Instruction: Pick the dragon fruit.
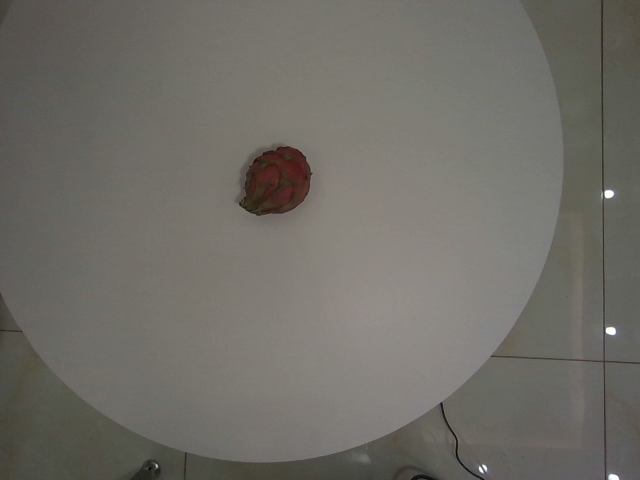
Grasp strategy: vertical